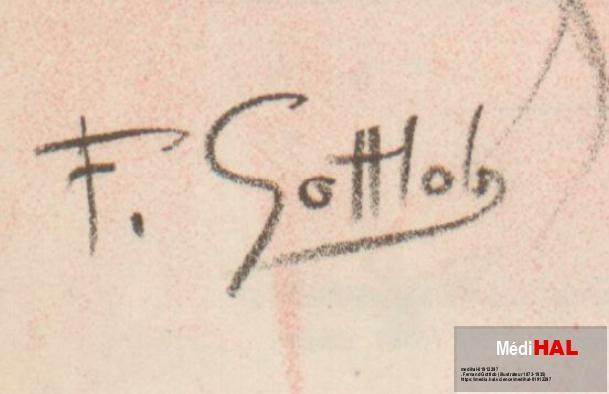
Signature of: fernand louis gottlob